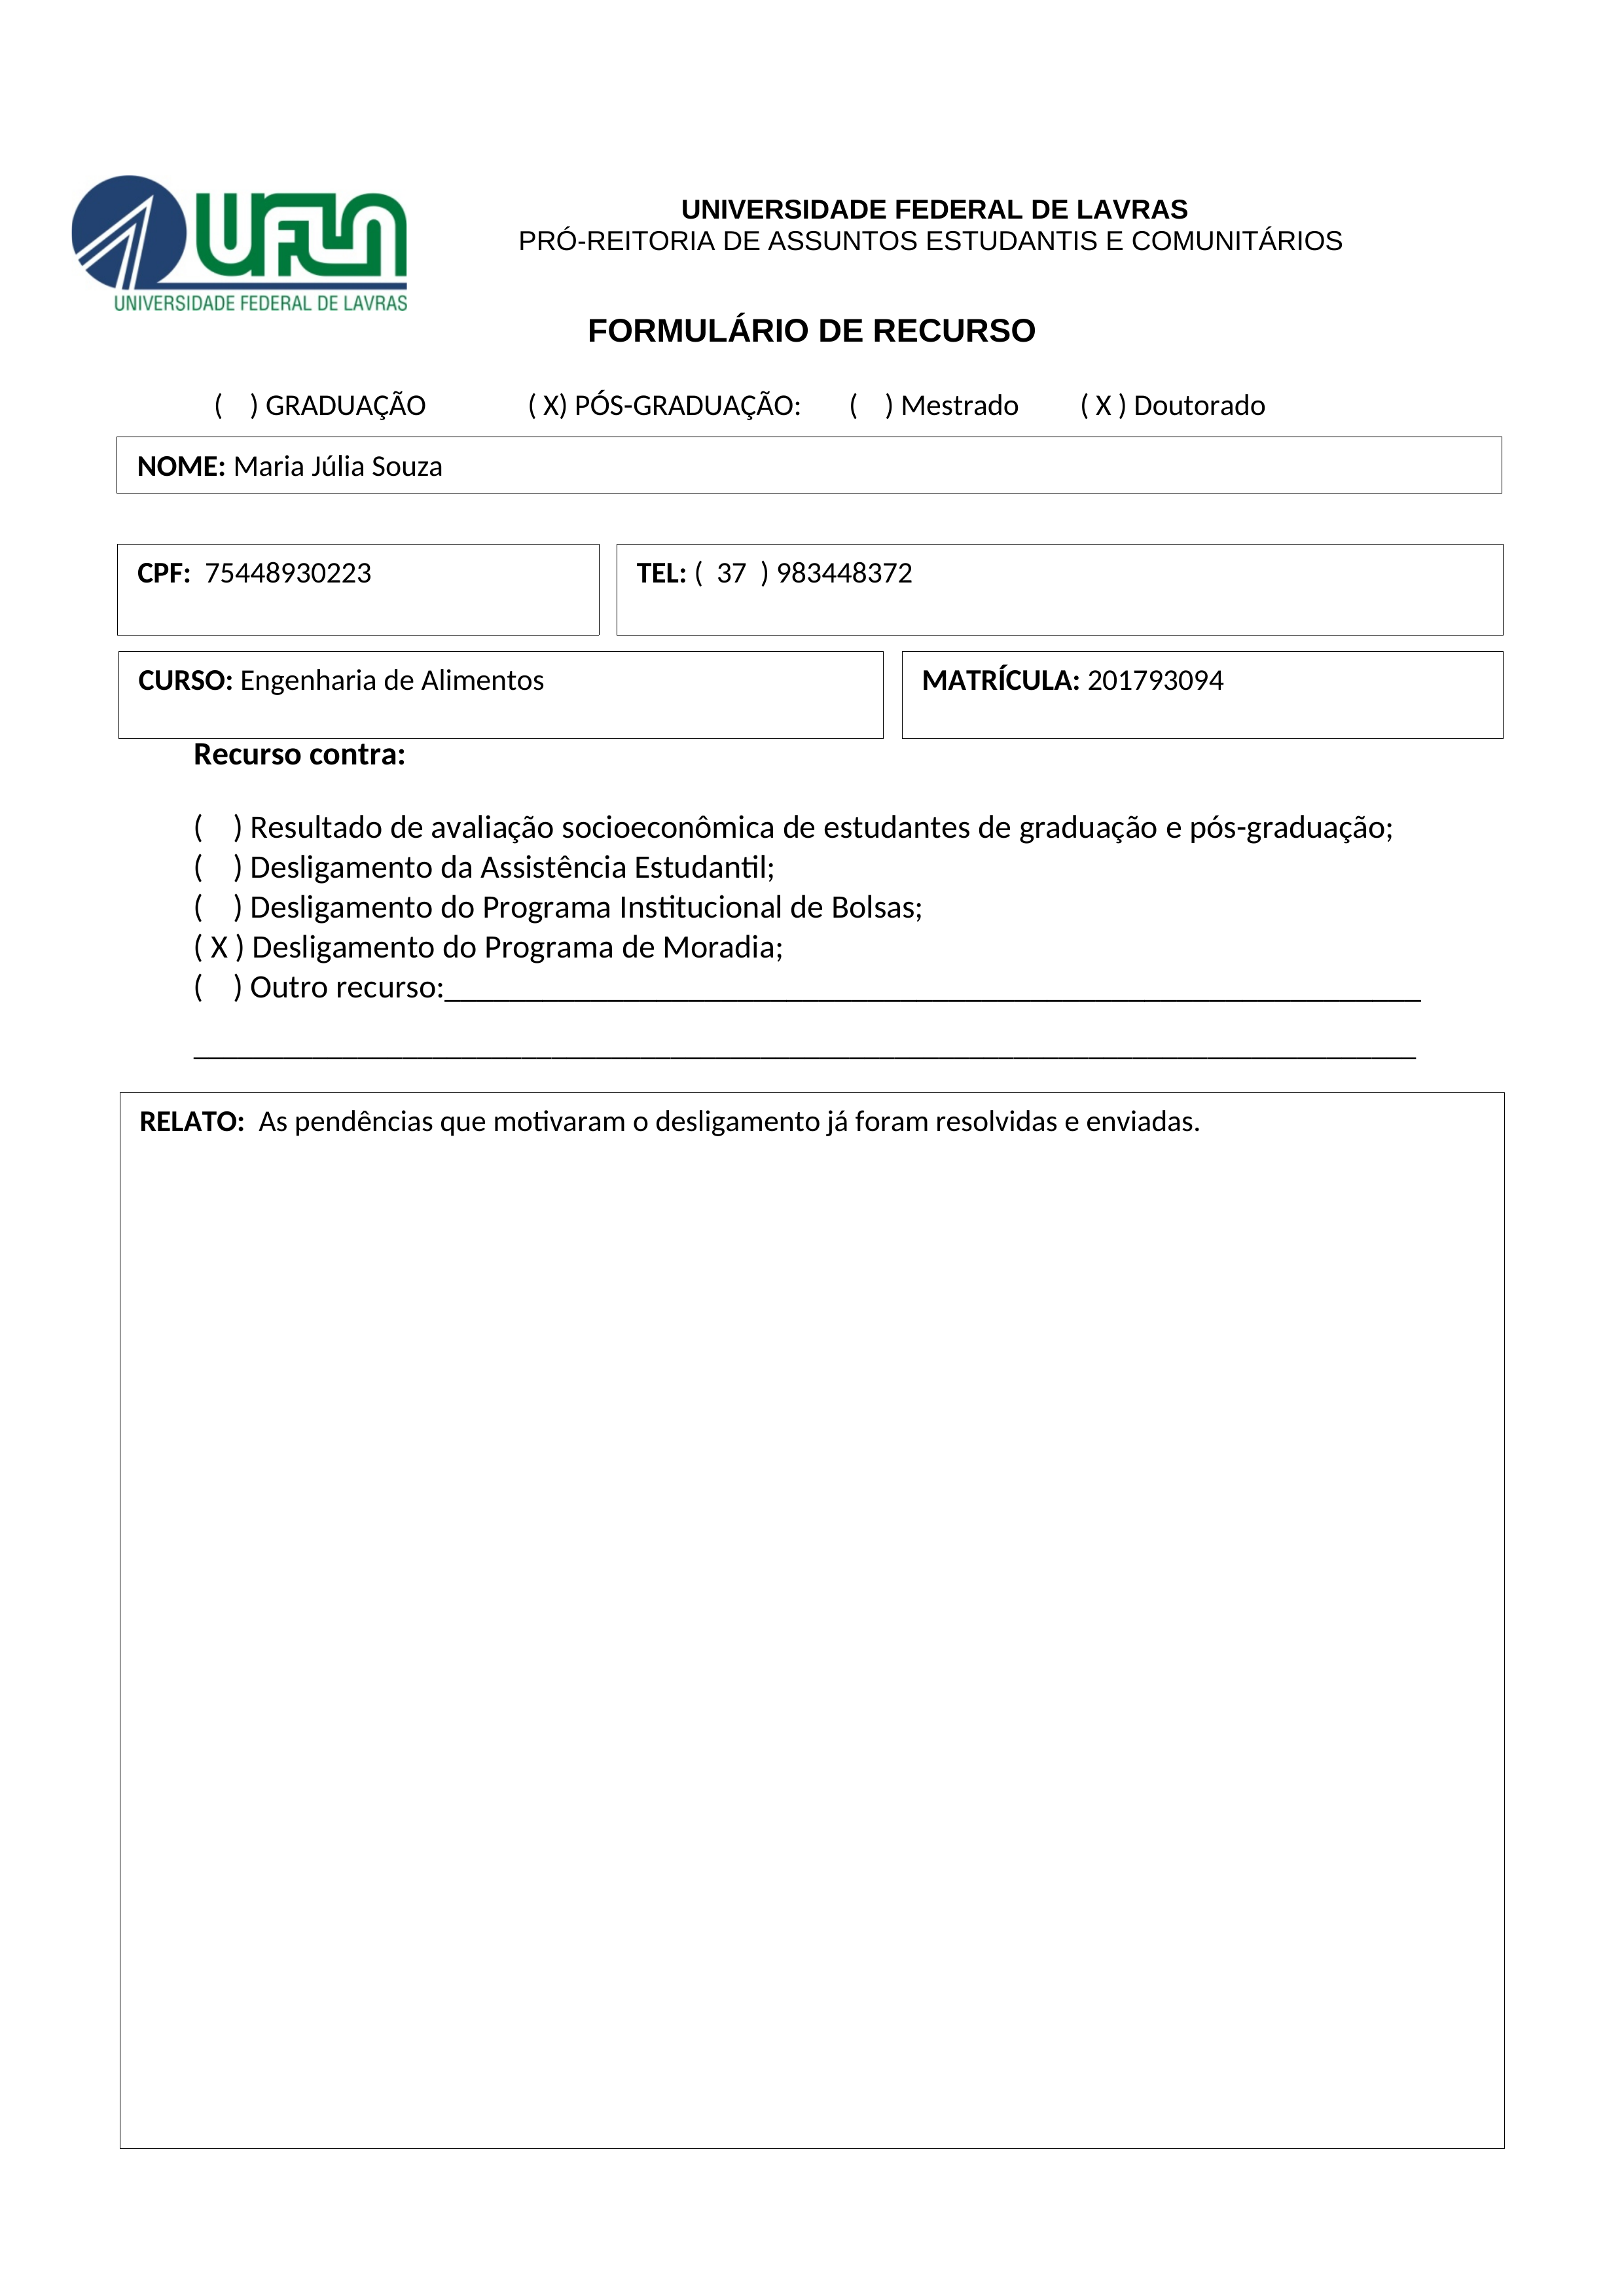
UFLA
UNIVERSIDADE FEDERAL DE LAVRAS
PRÓ-REITORIA DE ASSUNTOS ESTUDANTIS E COMUNITÁRIOS
UNIVERSIDADE FEDERAL DE LAVRAS
FORMULÁRIO DE RECURSO
() GRADUAÇÃO
PÓS-GRADUAÇÃO:
(X)
() Mestrado
Doutorado
(X)
NOME:
Maria Júlia Souza
CPF:
75448930223
TEL:
(37)983448372
MATRÍCULA:
201793094
CURSO:
Engenharia de Alimentos
Recurso contra:
() Resultado de avaliação socioeconômica de estudantes de graduação e pós-graduação;
() Desligamento da Assistência Estudantil;
() Desligamento do Programa Institucional de Bolsas;
Desligamento do Programa de Moradia;
(X)
() Outro recurso:
RELATO:
As pendências que motivaram o desligamento já foram resolvidas e enviadas.